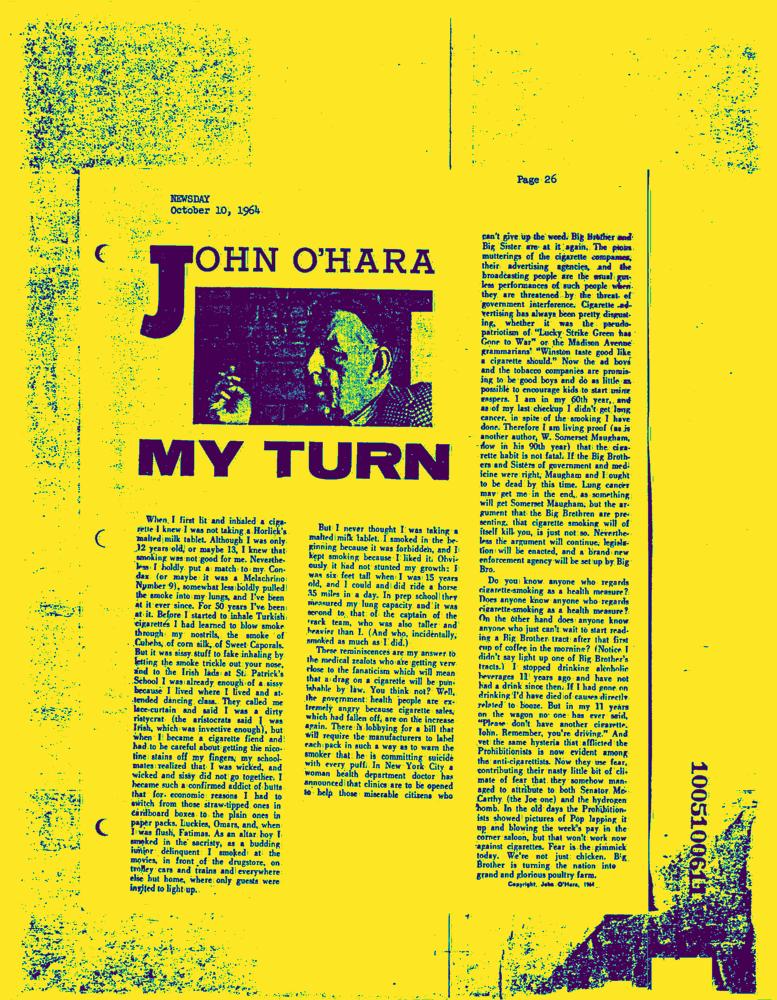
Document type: News-Article